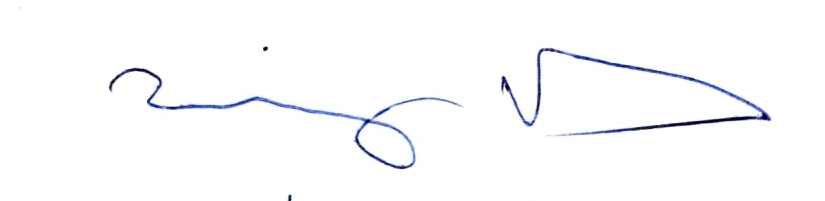
Signature of: ákos zarándy